Question: What is the suspected problem?
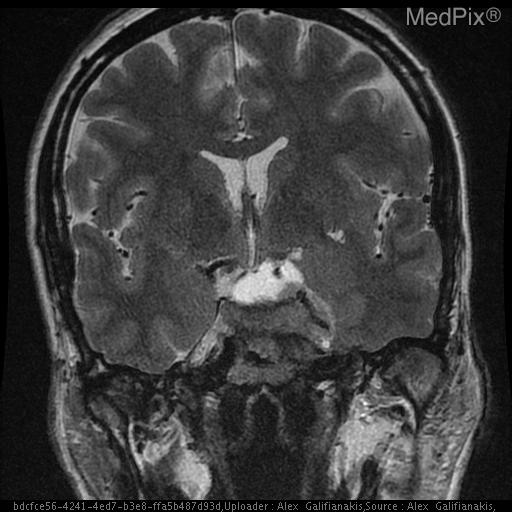
Answer: The findings suggest Avidly enhancing suprasellar mass distinct from the pituitary measuring approximately 3.3 x 2.5 x 3.5 cm. The mass surrounds the left cavernous internal carotid artery extending into the medial aspect of the right cavernous sinus.

The tumor extends anteriorly to the left orbital apex.  There is suprasellar and pontine cistern extension also coursing along the posterior margin of the majority of the clivus. There is posterior extension of the mass surrounding the left 5th cranial nerve involving Meckel's cave as well as surrounding the cisternal portion of the 5th cranial nerve. The mass extends to but not definitely within the left foramen ovale involving the left foramen rotundum as well. The mass abuts the left margin of the basilar artery and the left anterior margin of the mid brain. It extends into the posterior-superior aspect of the sphenoid sinus as well.

A fluid intensity, non-enhancing structure is seen along the posterior margin of the above described mass filling the superior pontine cistern with extension into the left suprasellar cistern measuring 2.3x1.5x1.2 cm.. The mass involves the left cavernous sinus, surrounds the carotid, and extends forward to the orbital apex, and backward to the tentorium and clivus.. The patient might have a history of 42 y.o. woman with elevated prolactin. Please evaluate for evidence of pituitary adenoma.